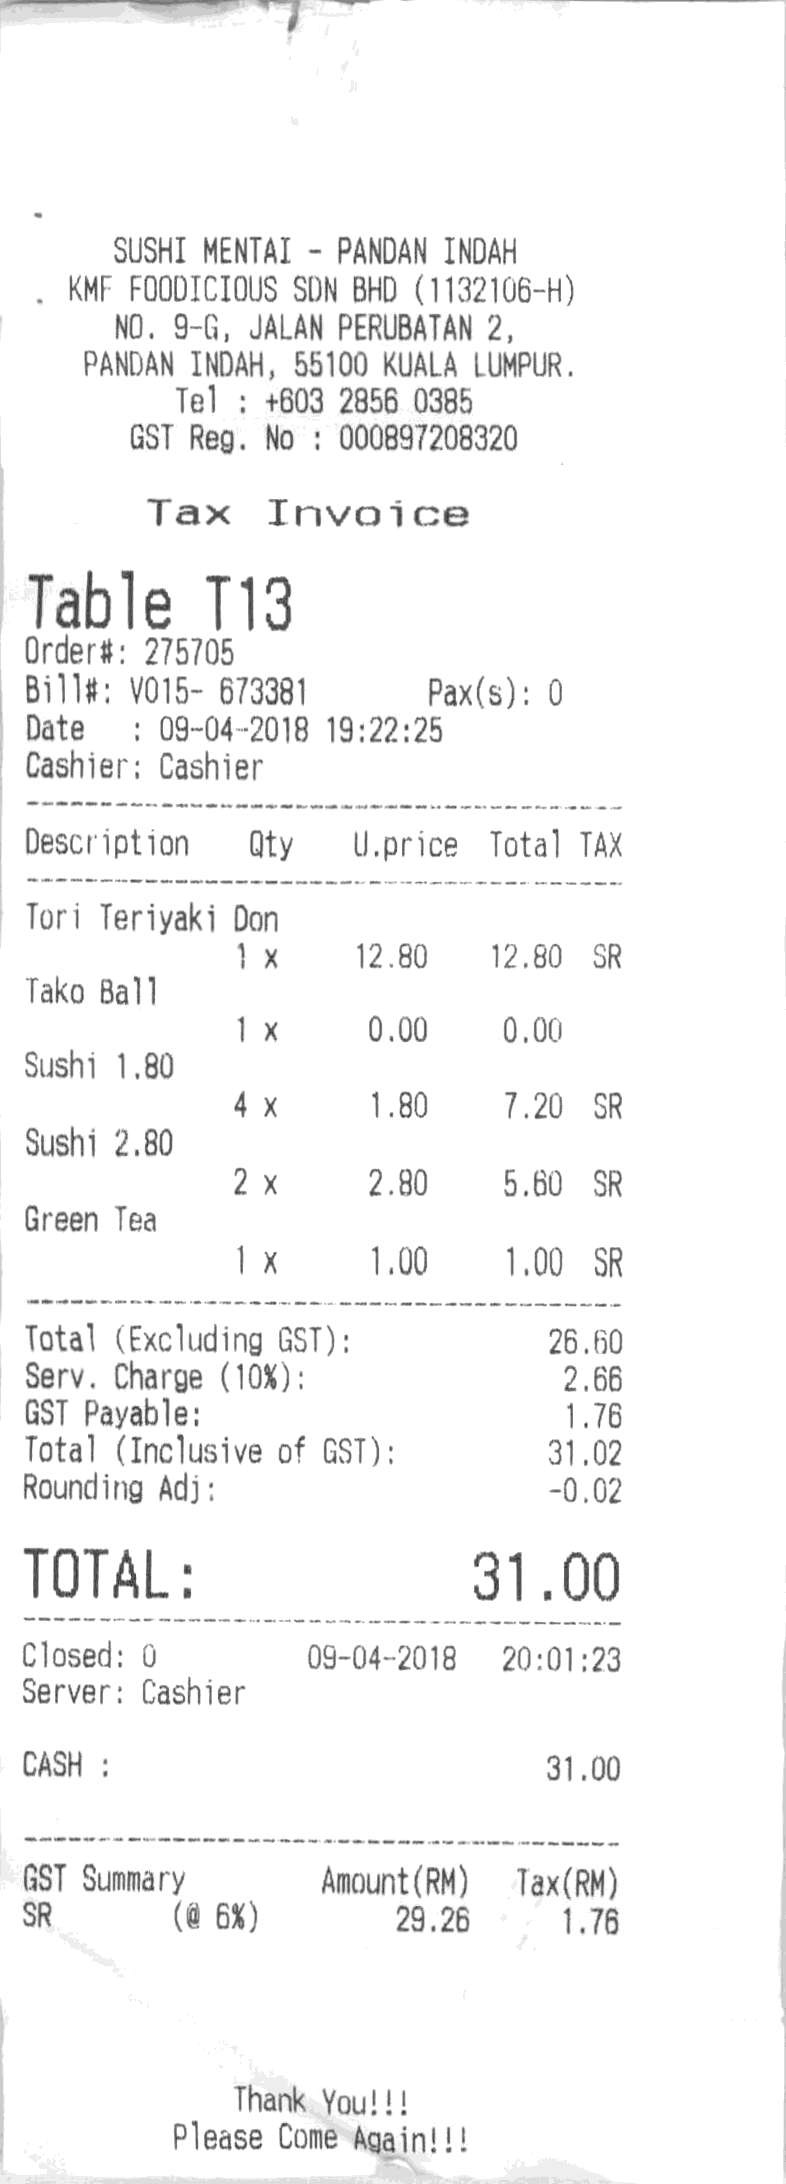
SUSHI MENTAI - PANDAN INDAH
KMF FOODICIOUS SDN BHD (1132106-H)
NO. 9-G, JALAN PERUBATAN 2,
PANDAN INDAH, 55100 KUALA LUMPUR.
TEL : +603 2856 0385
GST REG. NO : 000897208320
TAX INVOICE
TABLE T13
ORDER#: 275705
BILL#:
V015- 673381
PAX(S): 0
DATE
: 09-04-2018 19:22:25
CASHIER:
CASHIER
DESCRIPTION
QTY
U.PRICE
TOTAL
TAX
TORI TERIYAKI DON
1 X
12.80
12.80
SR
TAKO BALL
1 X
0.00
0.00
SUSHI 1.80
4 X
1.80
7.20
SR
SUSHI 2.80
2 X
2.80
5.60
SR
GREEN TEA
1 X
1.00
1.00
SR
TOTAL (EXCLUDING GST) :
26.60
SERV. CHARGE (10%) :
2.66
GST PAYABLE:
1.76
TOTAL (INCLUSIVE OF GST) :
31.02
ROUNDING ADJ :
-0.02
TOTAL :
31.00
CLOSED: 0
09-04-2018
20:01:23
SERVER : CASHIER
CASH :
31.00
GST
SR
SUMMARY
(@ 6)
AMOUNT(RM)
29.26
TAX(RM)
1.76
THANK YOU !!!
PLEASE COME AGAIN!!!